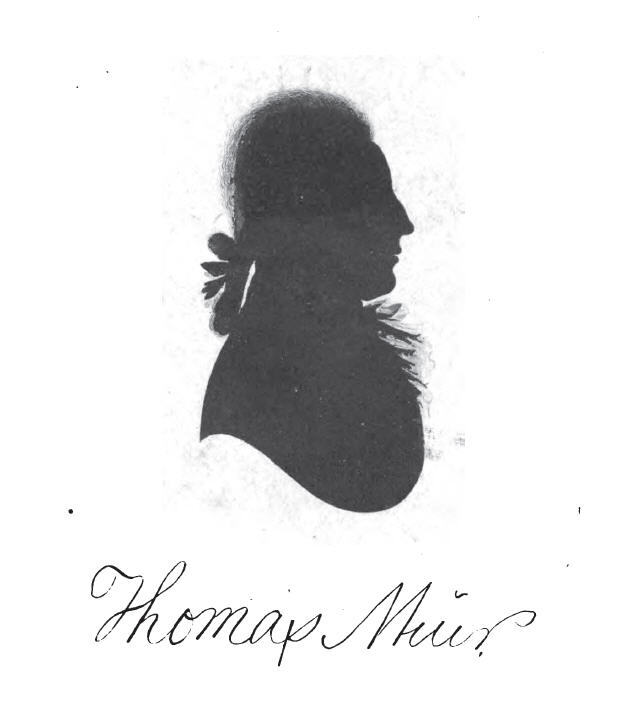
Signature of: thomas muir of huntershill